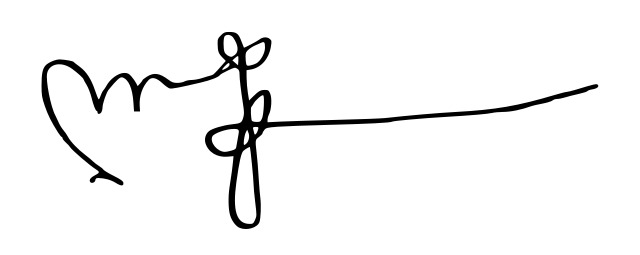
Signature of: luarsab i of kartli